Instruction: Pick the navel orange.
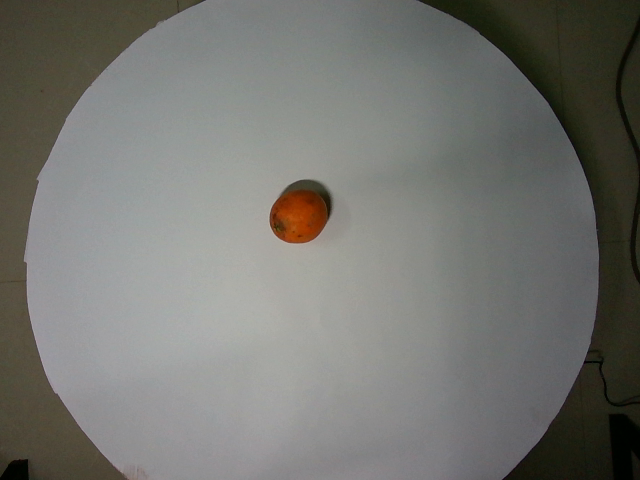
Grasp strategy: vertical